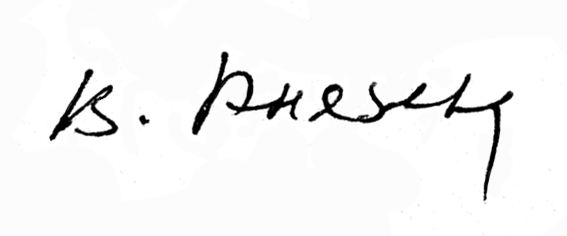
Signature of: valentina pavlovna knyazeva